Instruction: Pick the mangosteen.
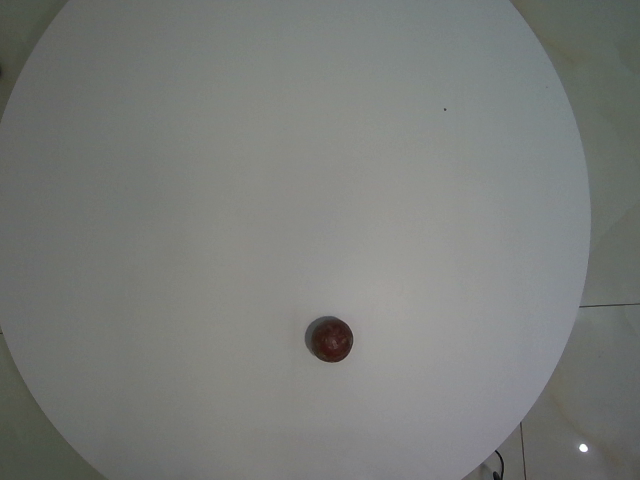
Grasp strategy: vertical